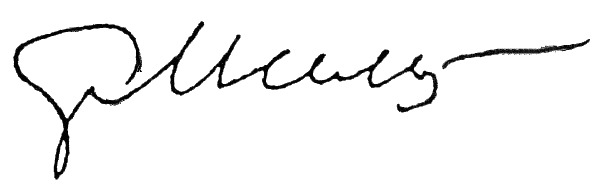
Signature of: mikhail mil